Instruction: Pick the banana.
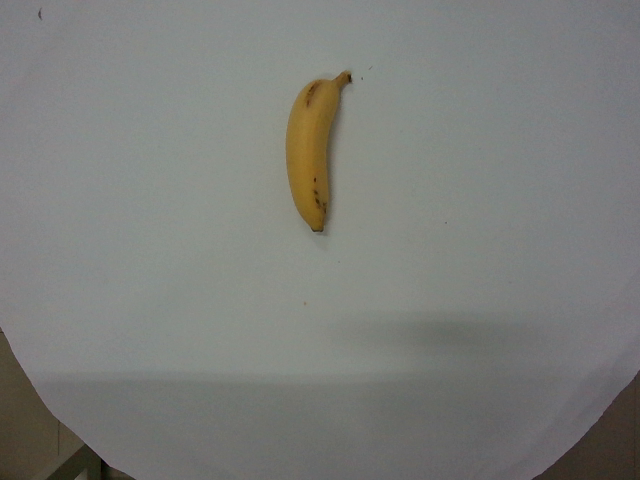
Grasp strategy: vertical